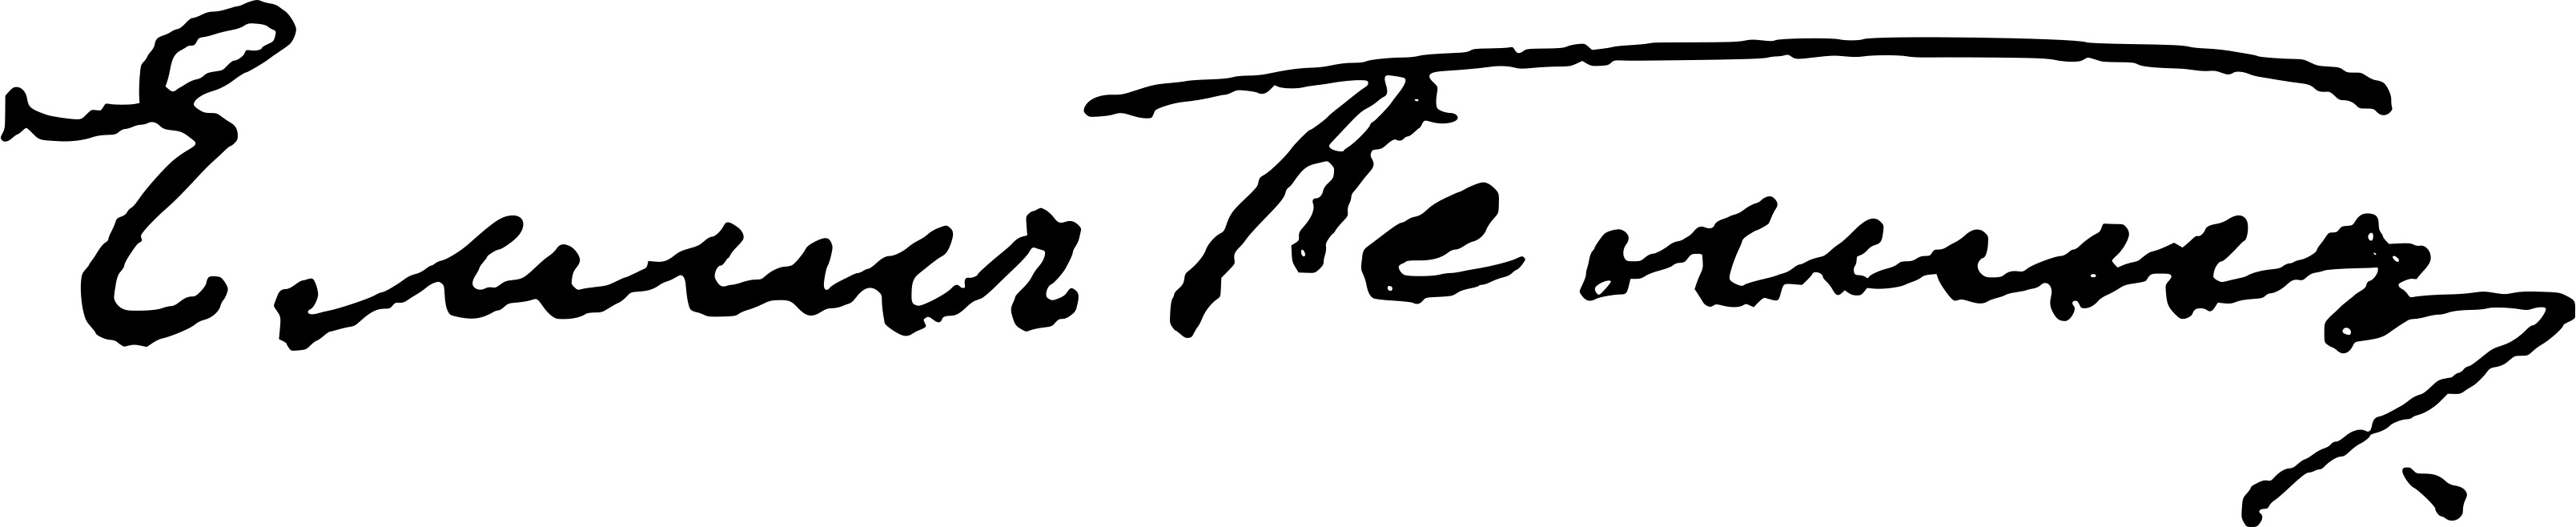
Signature of: elin pelin